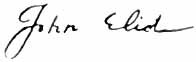
Signature of: john eliot